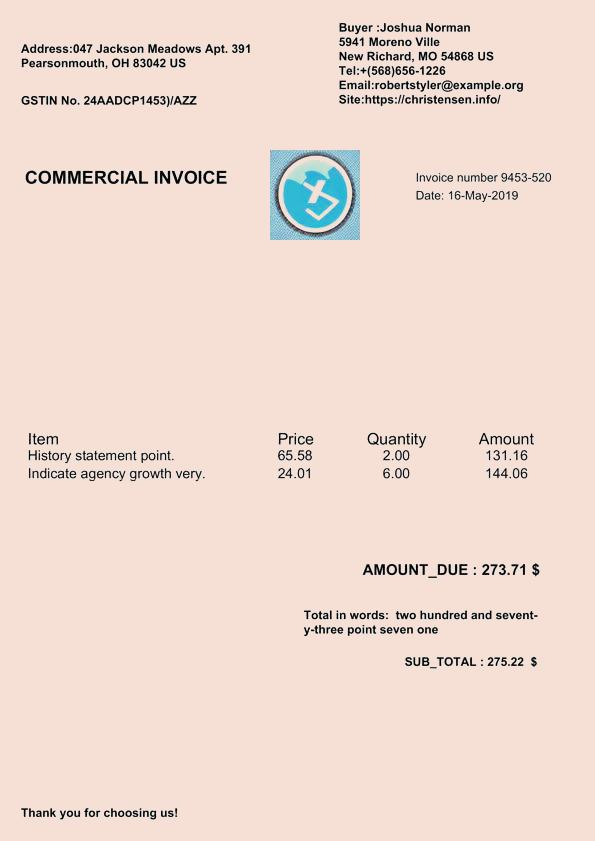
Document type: Invoice